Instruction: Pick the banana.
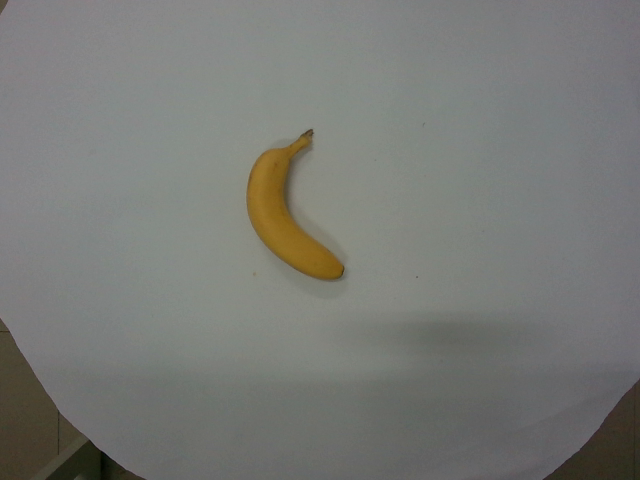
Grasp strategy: vertical